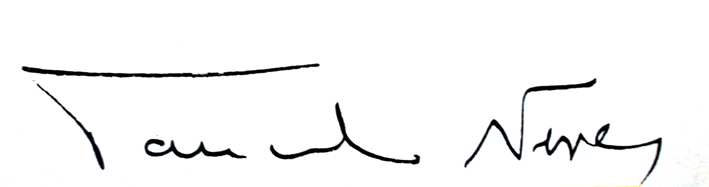
Signature of: tancredo neves